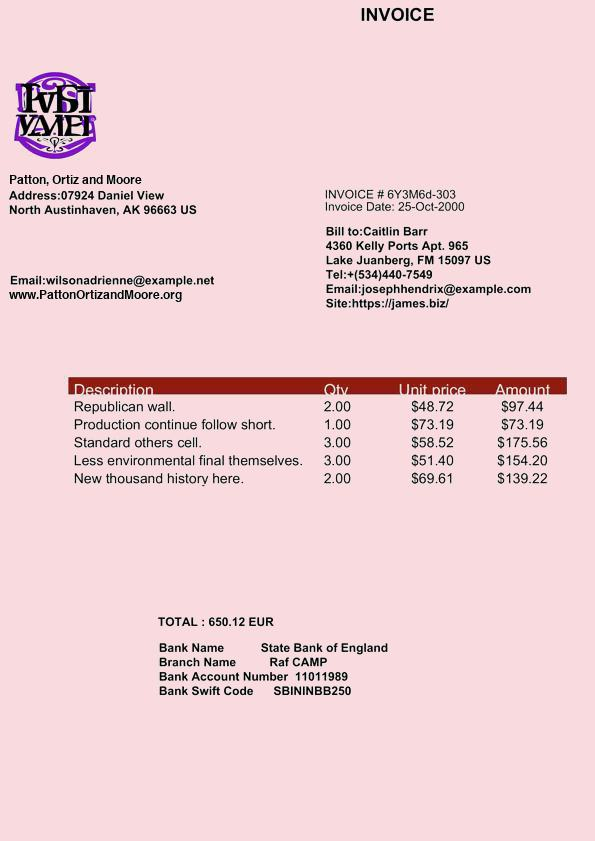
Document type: Invoice